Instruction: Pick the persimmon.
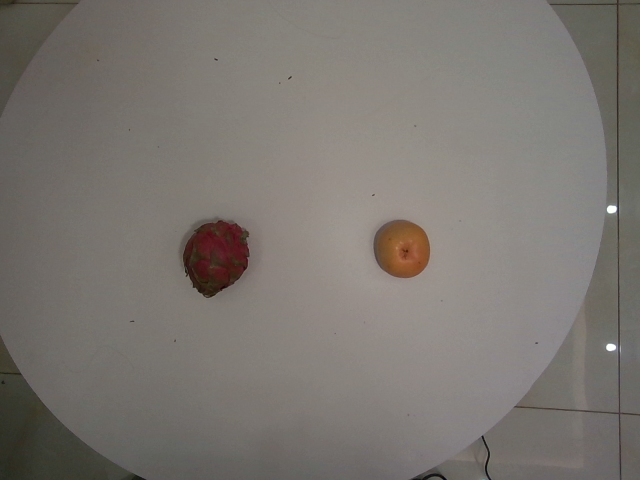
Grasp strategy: vertical